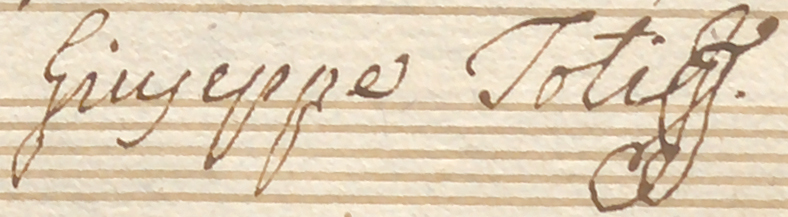
Signature of: giuseppe totti